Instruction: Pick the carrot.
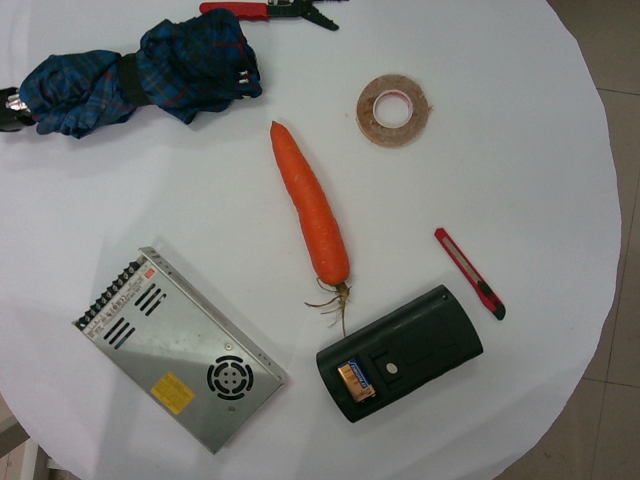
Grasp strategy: vertical